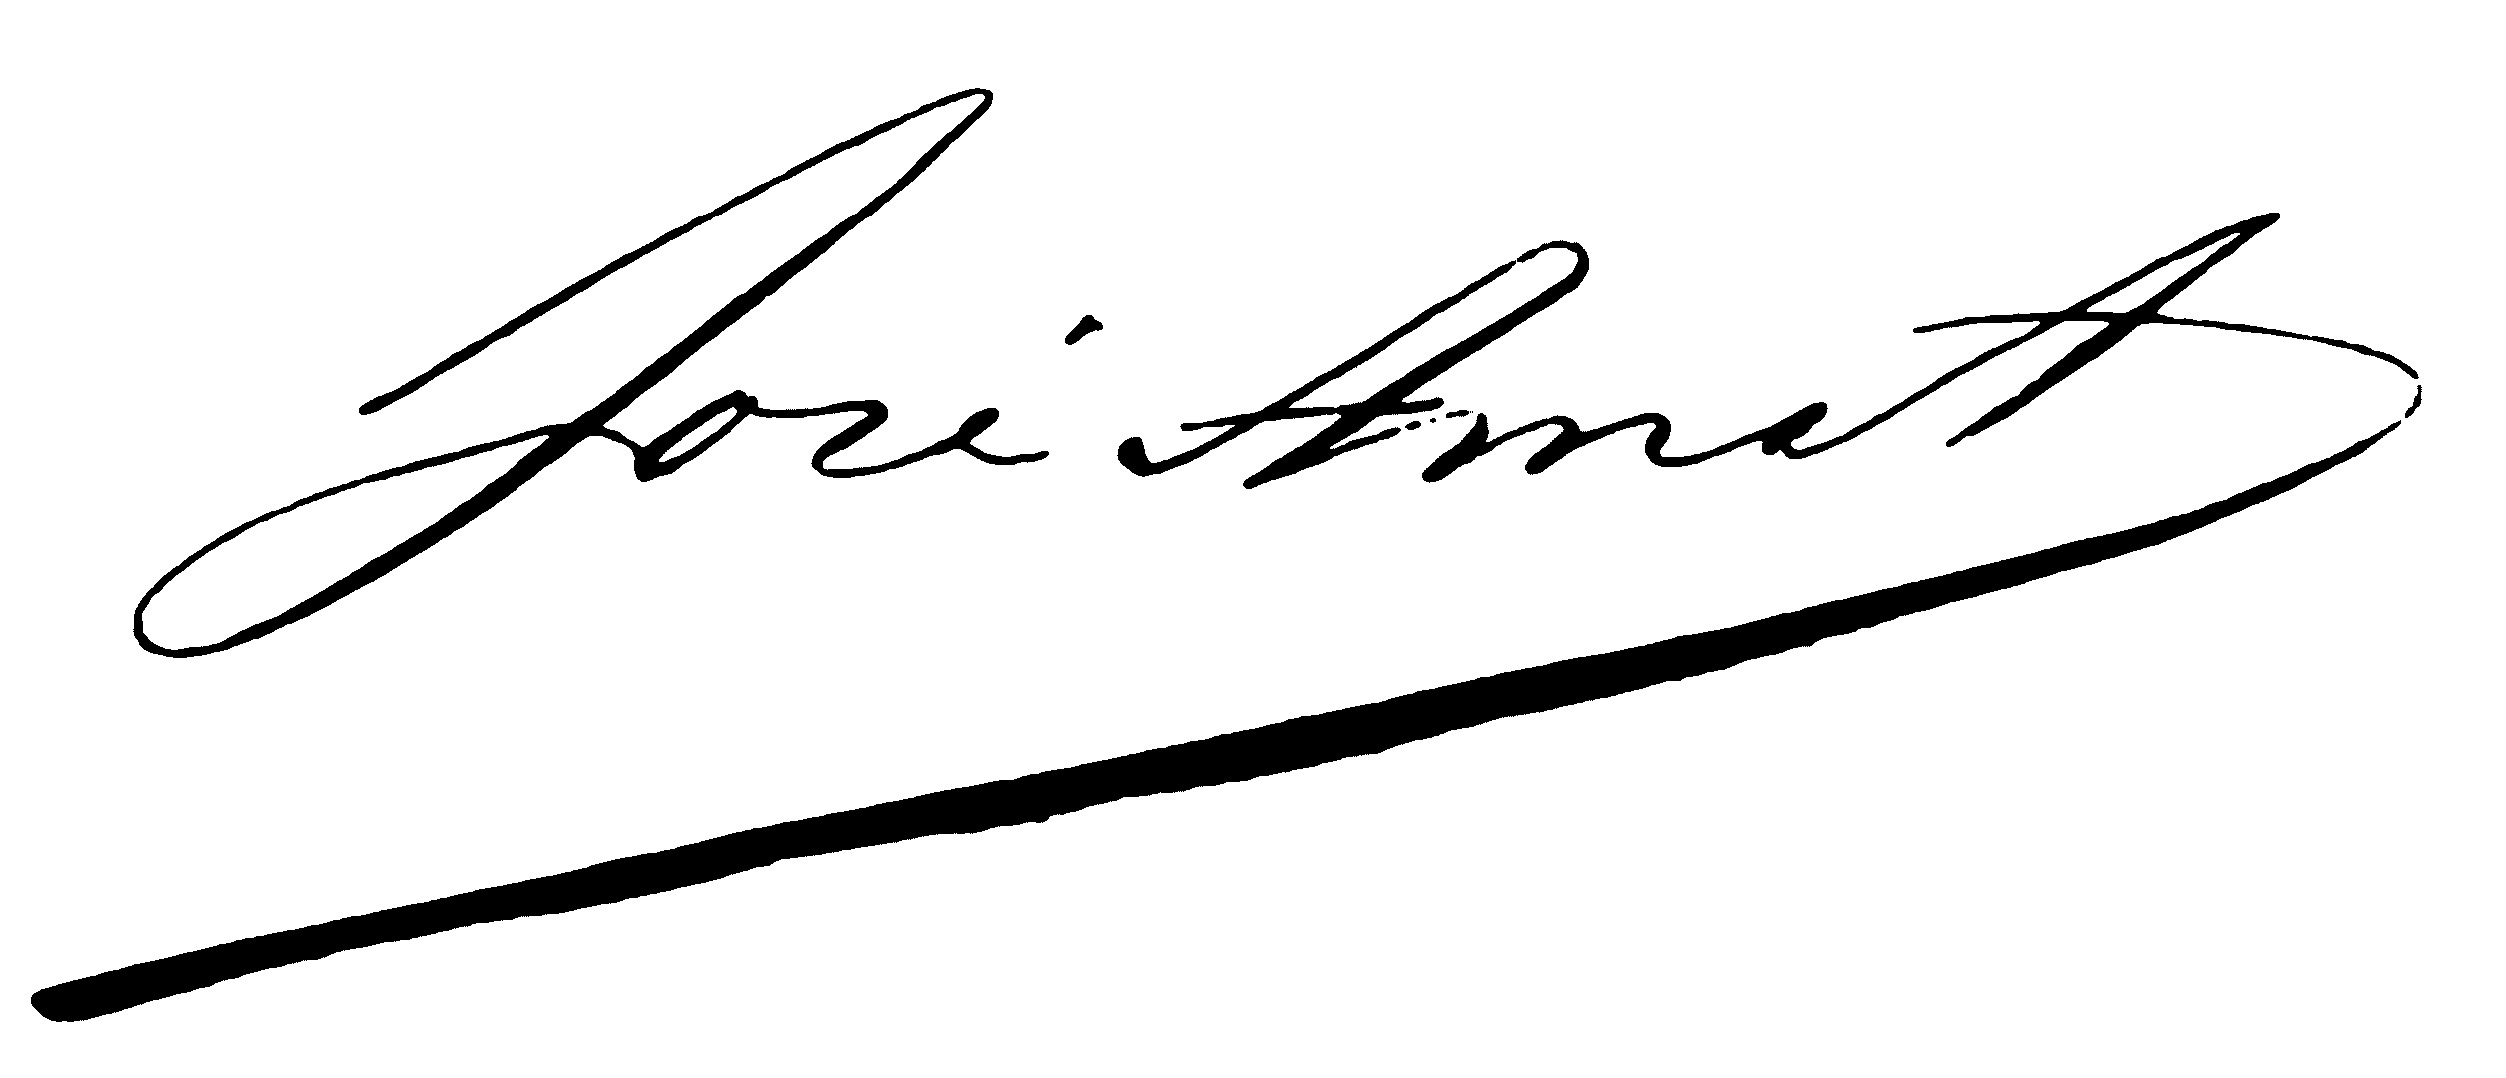
Signature of: josé zapata y amat